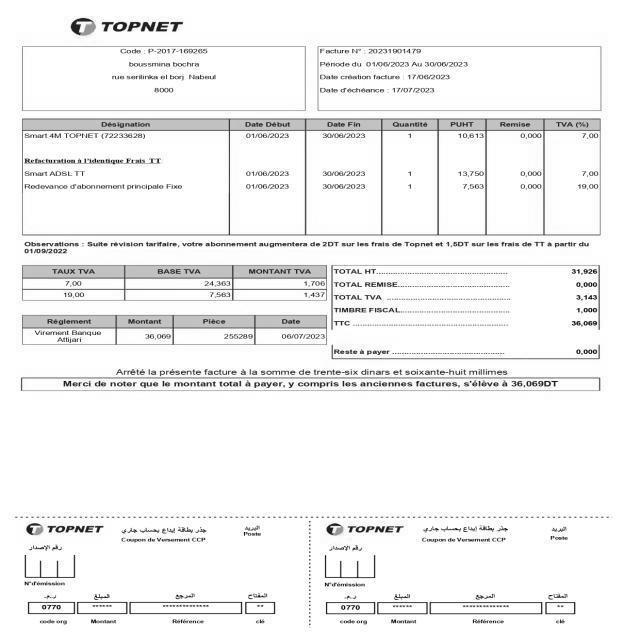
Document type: Invoice